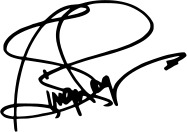
Signature of: ginger rogers